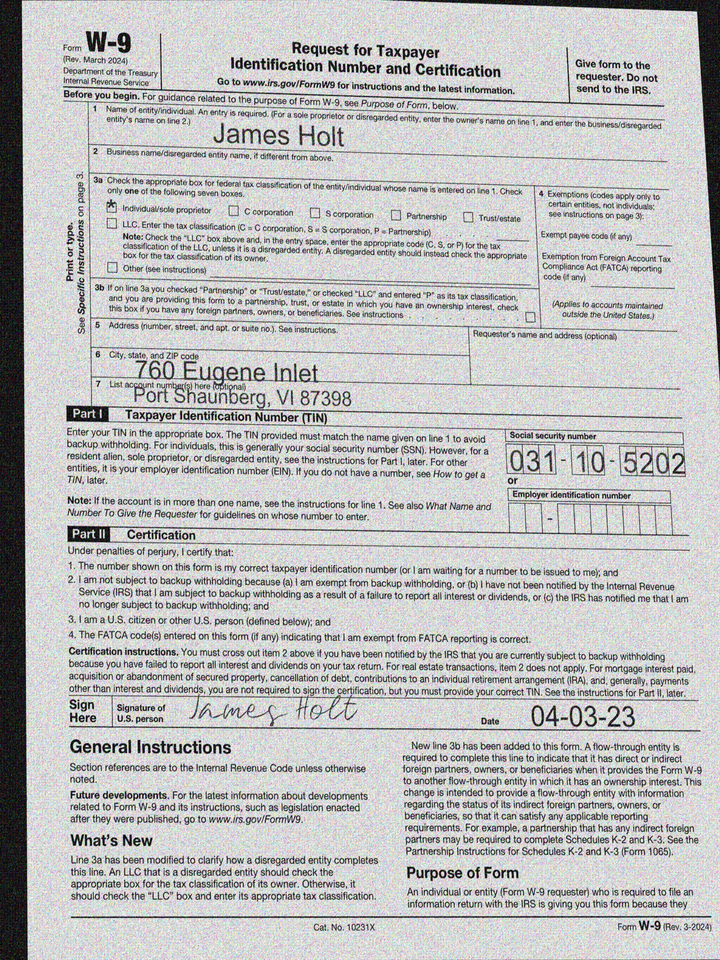
adr1: 760 Eugene Inlet
adr2: Port Shaunberg, VI 87398
cbx: yes
ssn: 031105202
enm: James Holt
sdt: 04-03-23